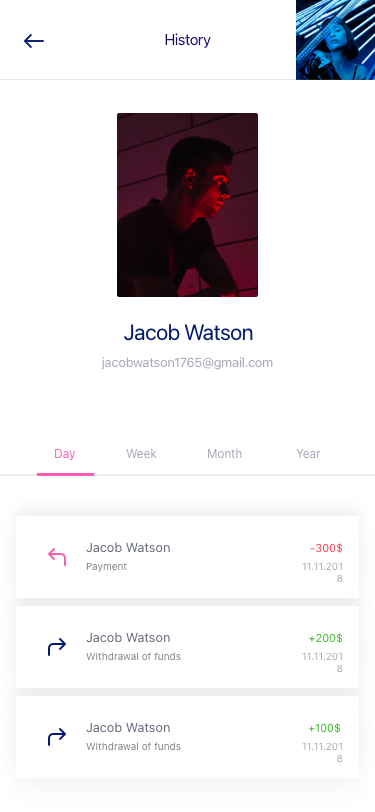
Text in this UI design:
Day
Month
Week
Year
-300$
Jacob Watson
Payment
11.11.2018
+200$
Jacob Watson
Withdrawal of funds
11.11.2018
+100$
Jacob Watson
Withdrawal of funds
11.11.2018
jacobwatson1765@gmail.com
Jacob Watson